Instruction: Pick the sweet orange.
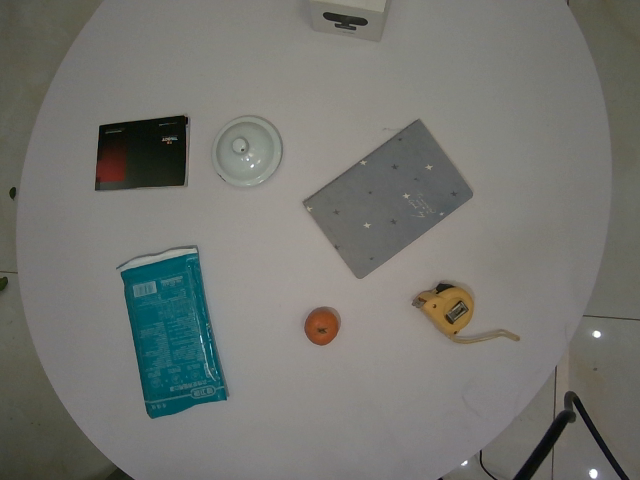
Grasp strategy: vertical